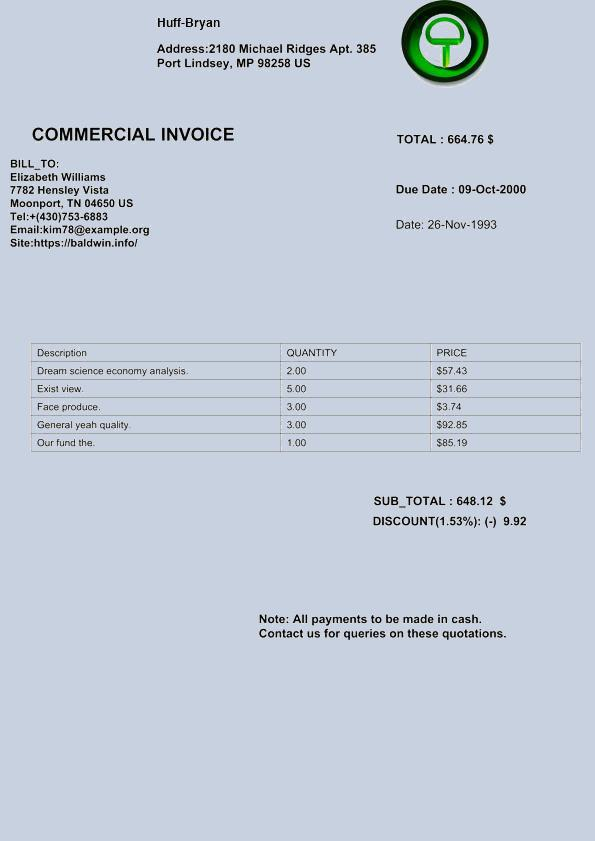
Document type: Invoice